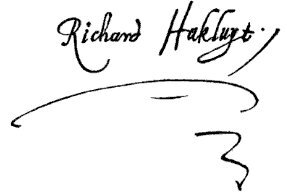
Signature of: richard hakluyt